Patient: Male, age 67
The patient is a 67-year-old malewith lung lesions, who has been diagnosed with GPA since August 2019. A written informed consent was obtained from the patient.He presented early clinical symptoms including a mild fever (37.5 C), cough, and bloody sputum (hemoptysis). Following a computed tomography (CT) scan, a big pulmonary mass was observed in the right lung [Figure 1]. The patient also had high values of erythrocyte sedimentation rate (ESR) and C-reactive protein (CRP). Moreover, the negative results of tuberculosis (TB), interferon gamma release assay (IGRA), and acid-fast Bacillus tests and the positive results for the PR3-ANCA (cANCA) test (more than three times the normal value) led to the rejection of TB and the diagnosis of GPA. Therefore, as the induction therapy, the patient was immediately treated with 500 mg/day of rituximab (total cumulative dose = 2 g) and methylprednisolone 500 mg pulse (1 g/day) for 3 days. Moreover, the patient also took other medications including prednisolone (1.25 mg/day), cotrimoxazole 400/80 mg (400/80 mg/12 h), and iron-folic acid 1 mg (1 mg/day). After disappearing the early symptoms (remission phase), the patient was scheduled to receive rituximab (500 mg) every 6 months for six consecutive periods. The patient also suffered from cardiovascular disease before being diagnosed with GPA and used carvedilol 6.25 mg (6.25 mg/day), losartan 25 mg (1 tablet/day), and atorvastatin 20 mg (1 tablet/day) to treat it.
Treatment with prednisolone (1.25 mg/day) continued until on April 4, 2020 when the patient visited the doctor for only brief symptoms of shortness of breath. According to the chest X-ray results [Figure 2], increasing the amounts of cANCA (145 U/mL), and CRP (58.9 mg/L), he was diagnosed with a pulmonary abscess due to GPA. Therefore, the dose of prednisolone increased up to 15 mg/day, and he was also prescribed hydroxychloroquine sulfate 200 mg (200 mg/day) and azithromycin 250 mg (500 mg [2 tablets] on the 1st day and 250 mg/day from the 2nd day to the 5th day), which quickly improved his clinical conditions.
Two weeks later (April 20, 2020) that coincided with an increase in the prevalence of COVID-19, the patient went to a hospital with symptoms including body aches, a nonproductive cough, shortness of breath, sore throat, loss of appetite, nausea and vomiting, fatigue, and severe weakness. A reverse transcription (RT)-polymerase chain reaction (PCR) test and lung CT scan [Figure 3] were performed to check the possibility of COVID-19. The RT-PCR test was positive for COVID-19, and the result of the CT scan showed the signs of bilateral multiple ground-glass opacity that were indistinguishable from the recurrence of GPA. The patient was immediately hospitalized, and his vital signs including O2 Sat (87%), PR, (89) temperature (36.8 C), and blood pressure (BP) (137/98 mm Hg) were recorded. He was treated with hydroxychloroquine sulfate 200 mg (200 mg/6 h), azithromycin 500 mg (500 mg/8 h), prednisolone 5 mg TDS (5 mg/8 h), and cotrimoxazole 400/80 mg BD (400/80 mg/12 h), while he was receiving folic acid 1 mg (1 tablet/day), chlorphenamine 4 mg (1 tablet/day), carvedilol 6.25 mg (6.25 mg/day), losartan 25 mg (25 mg/day), atorvastatin 20 mg (20 mg/day). During his hospitalization, the COVID-19 symptoms were mild. A week later of the hospitalization, with the disappearance of the initial symptoms, a negative result of RT-PCR and appropriate vital signs including O2 Sat (92%), PR (79), temperature (36.5 C), and BP (100/6 mm Hg), the patient was allowed to leave the hospital and undergo the home quarantine. All treatments for COVID-19 were applied before the second period of rituximab infusions.
Keywords: covid-19, cytokine storm, granulomatosis with polyangiitis, immunosuppressive drugs, rituximab
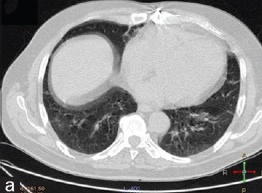
Image caption: Computed tomography scan of the lung with COVID-19 (a-d). There are multiple scattered patchy ground-glass opacities in both lungs (short arrows), mostly with peripheral distribution, which are highly suggestive for COVID-19 pneumonia. There is also a cavity lesion (long arrows) in upper zone of right lung adjacent to major fissure, suggesting for concomitant infective or noninfective processes.